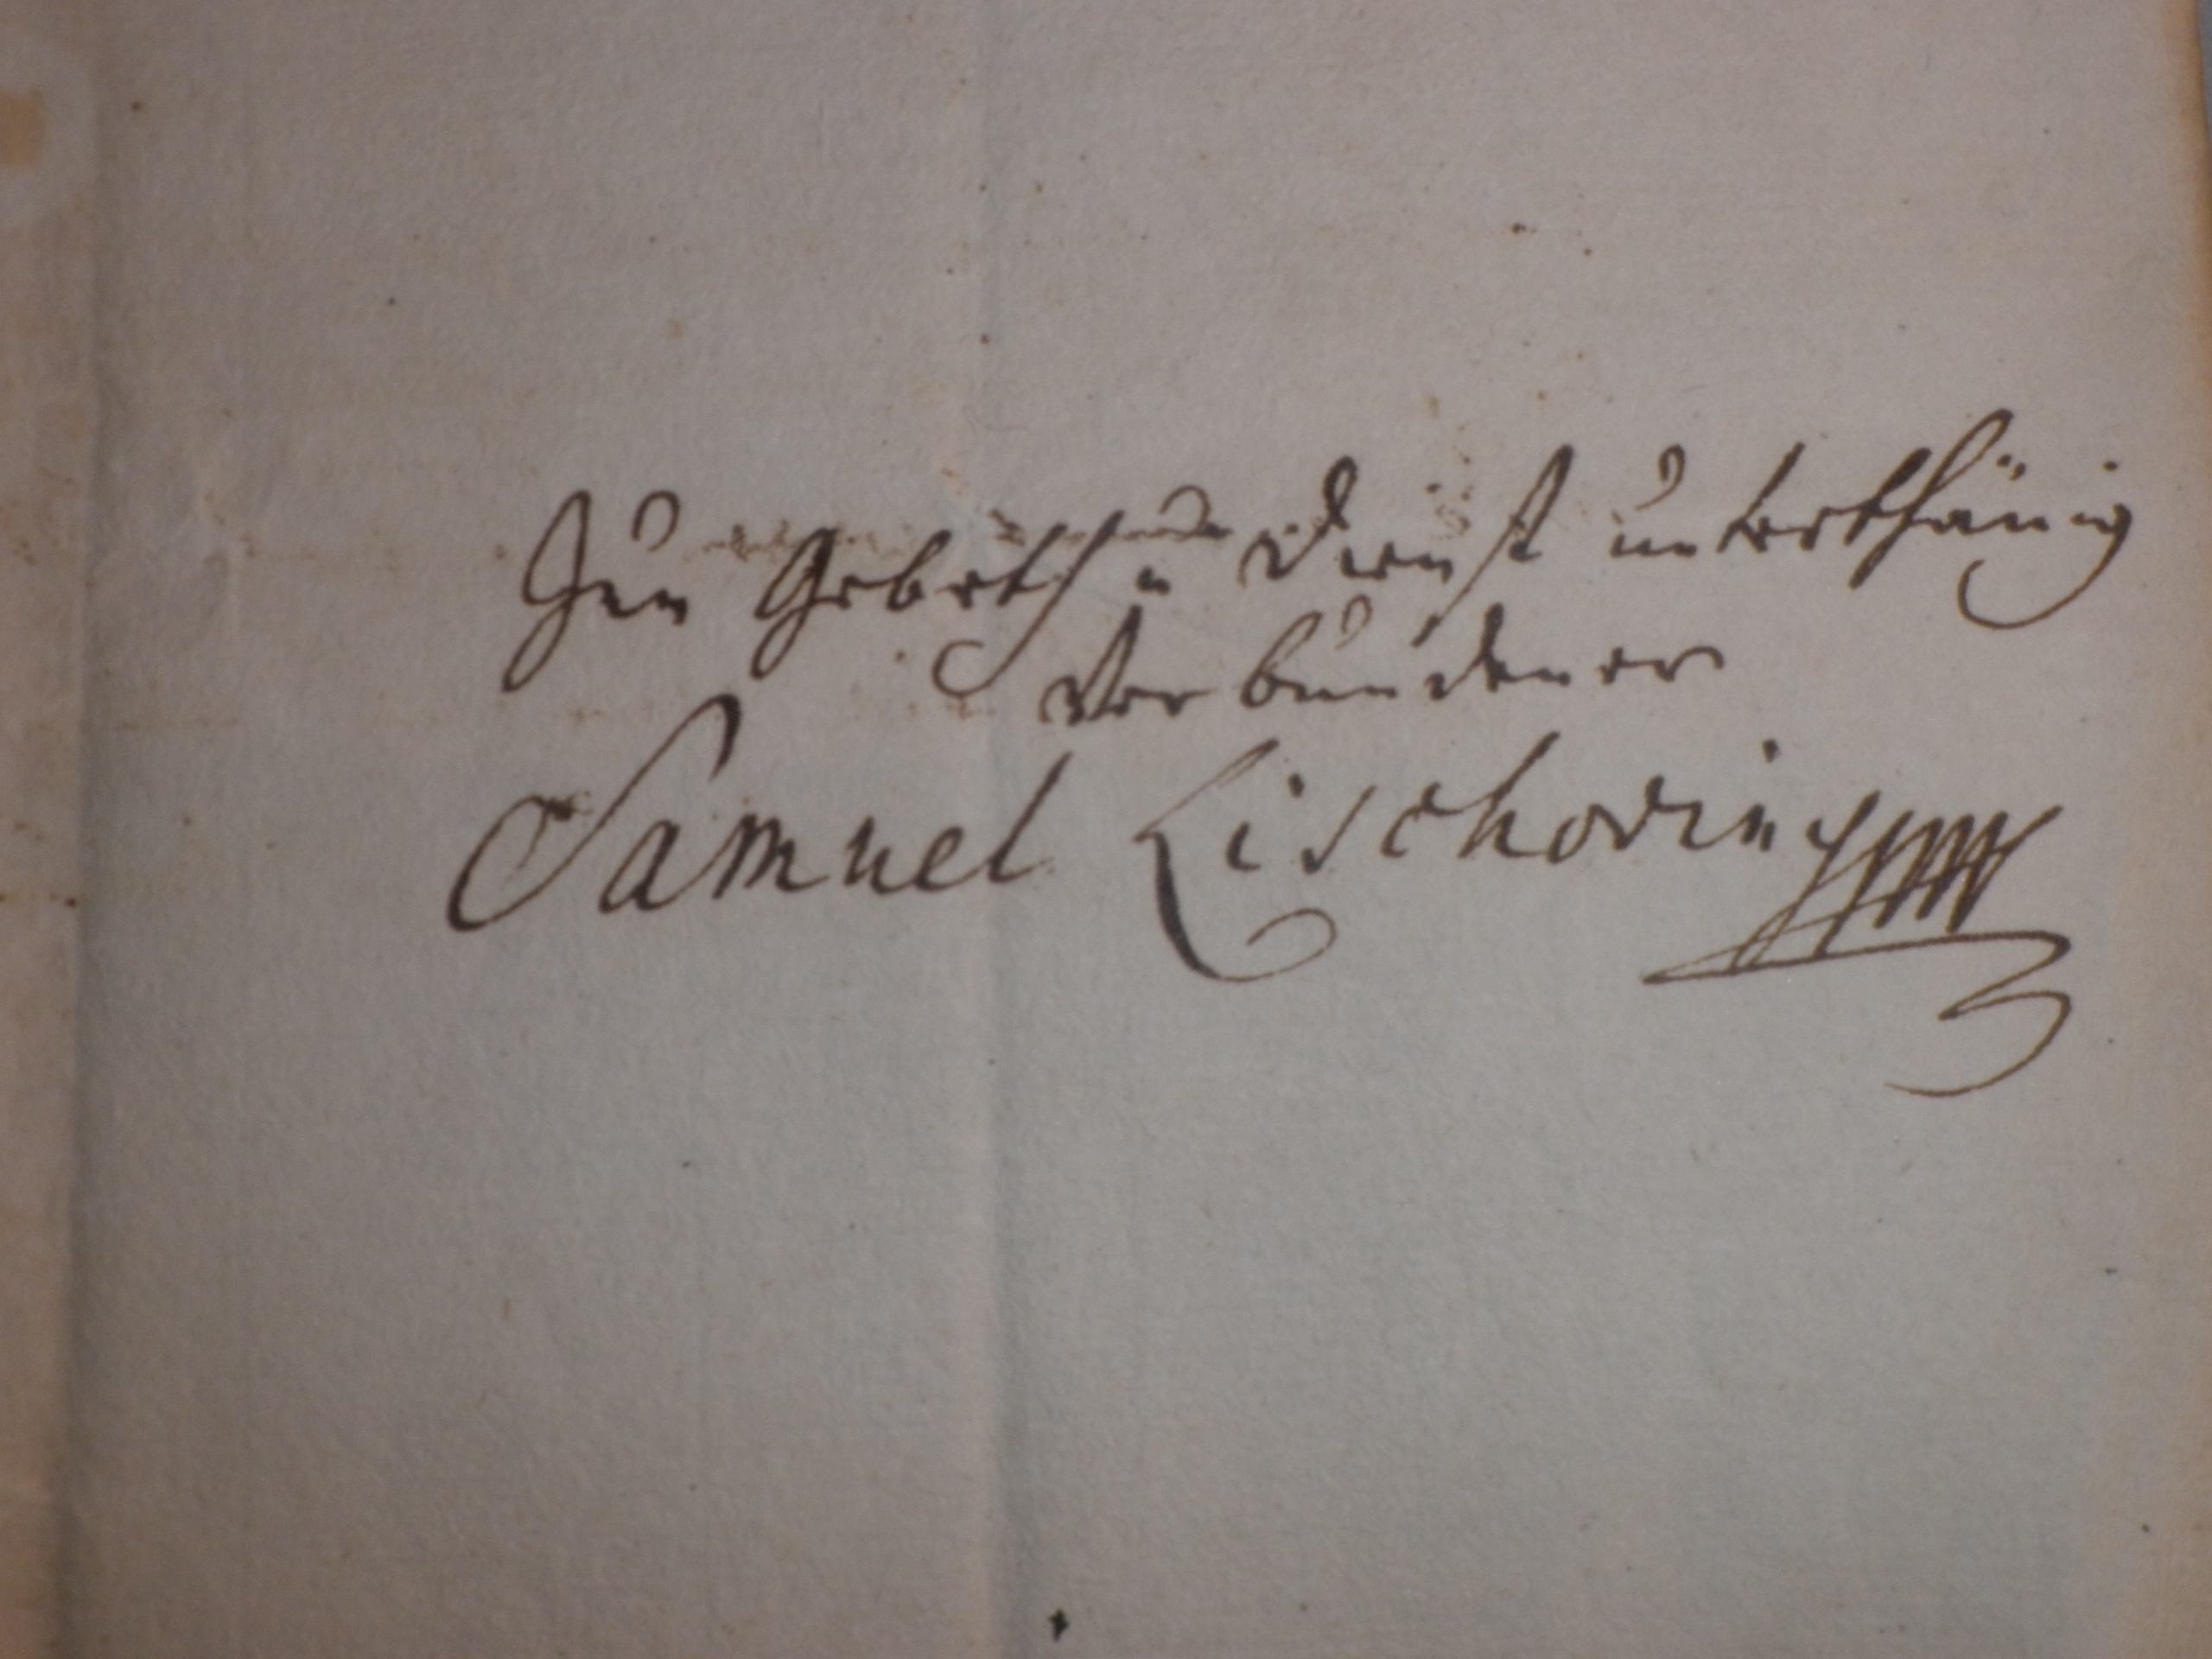
Signature of: samuel lišovíni